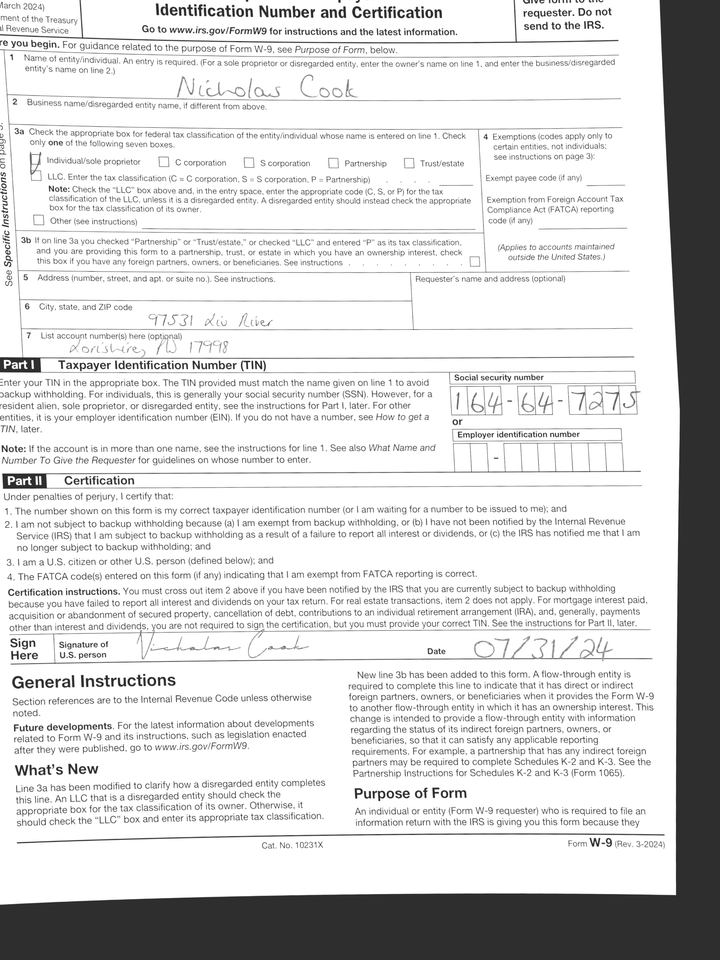
adr1: 97531 Liu River
adr2: Lorishire, PW 17998
cbx: yes
ssn: 164647275
enm: Nicholas Cook
sdt: 07/31/24